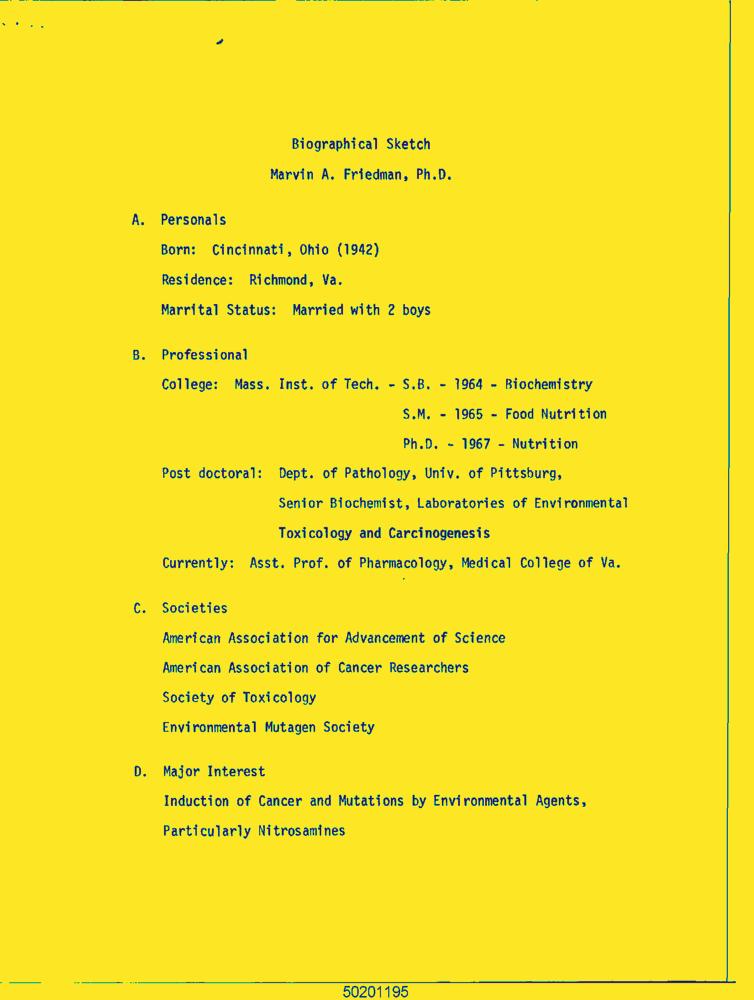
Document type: Resume-Doc